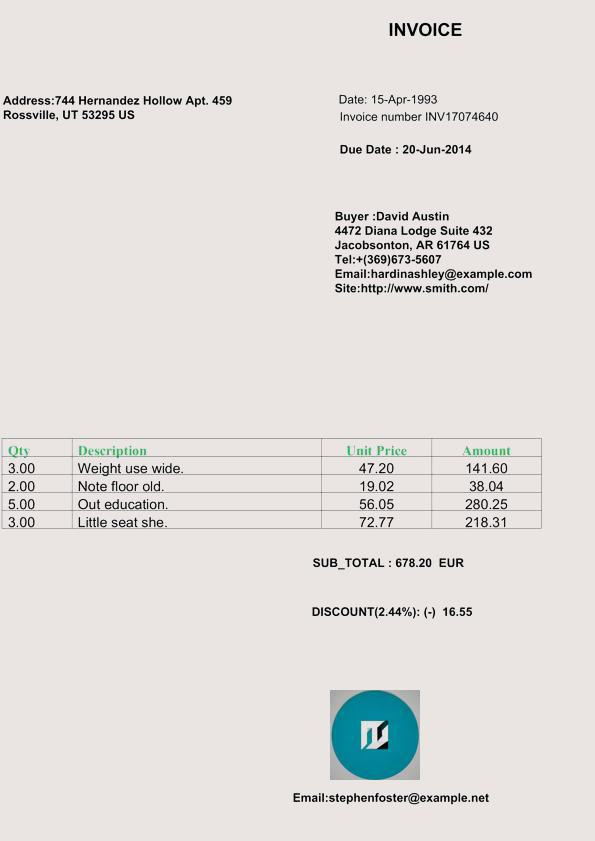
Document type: Invoice